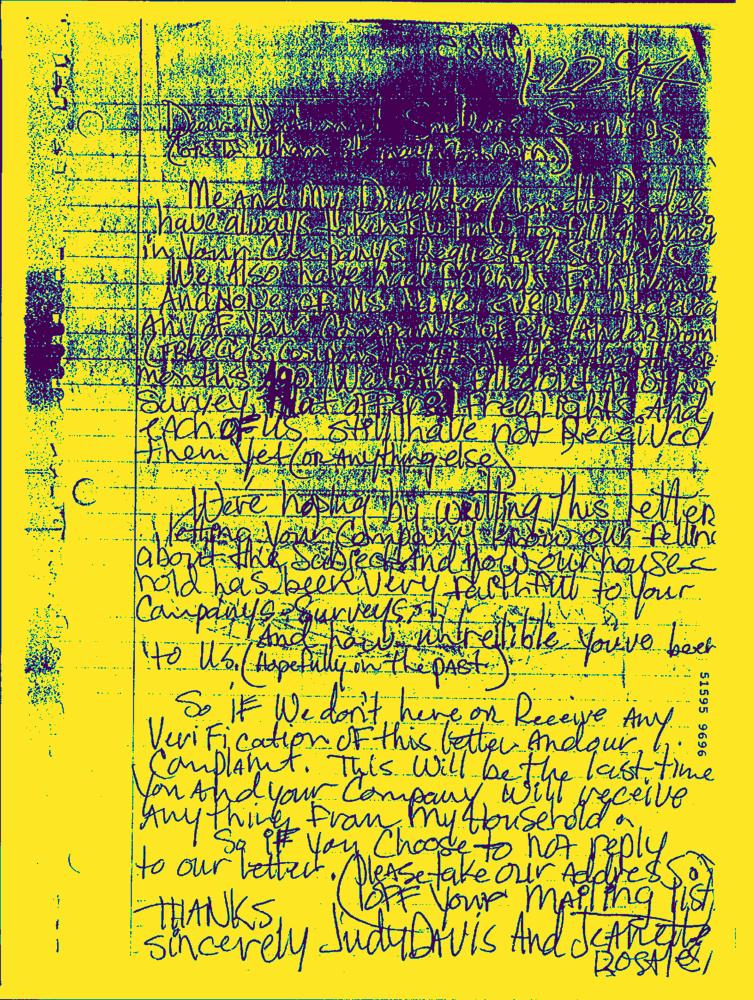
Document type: Hand-Written